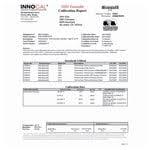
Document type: Invoice